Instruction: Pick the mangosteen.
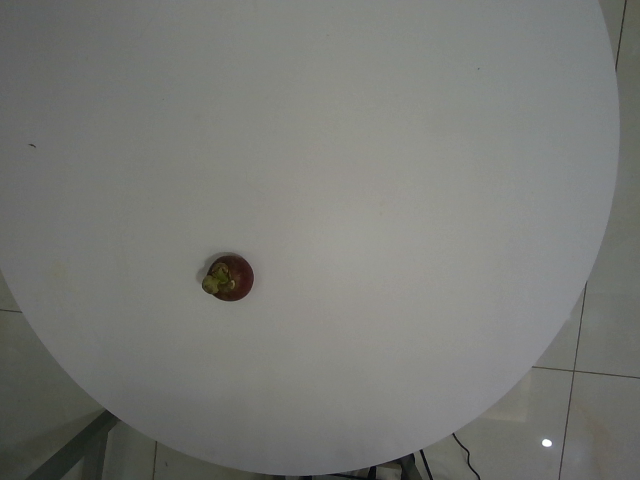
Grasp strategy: vertical